Question: What are the imaging findings?
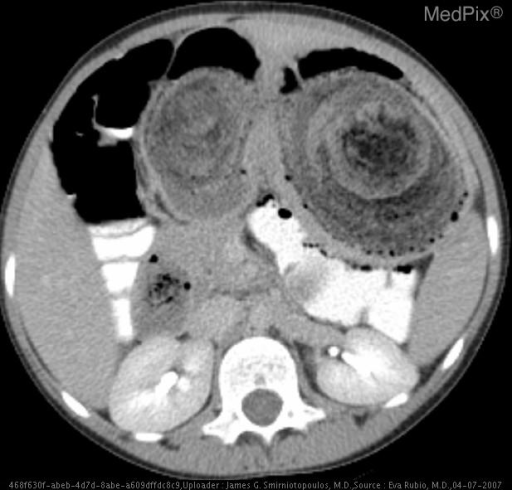
Answer: The imaging shows •  Plain film shows LUQ mass displacing bowel loops
•  CT shows concentric rings of air and soft-tissue density within the stomach and extending into the proximal small bowel (duodenum) Plain film shows a heterogeneous mixed air and soft-tissue density within the stomach..